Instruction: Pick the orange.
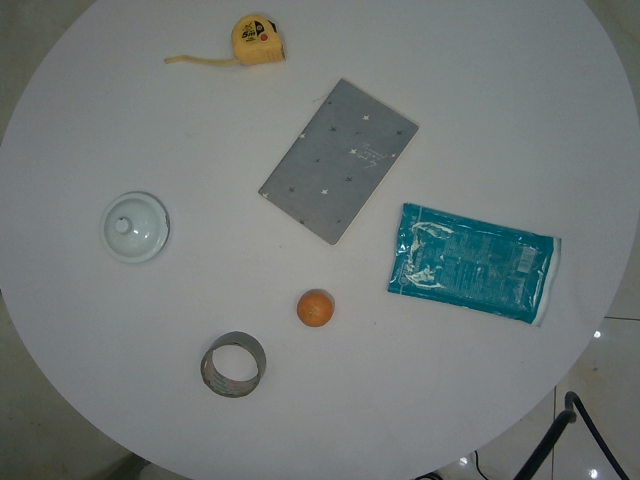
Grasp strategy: vertical